Question: What was observed in the imaging?
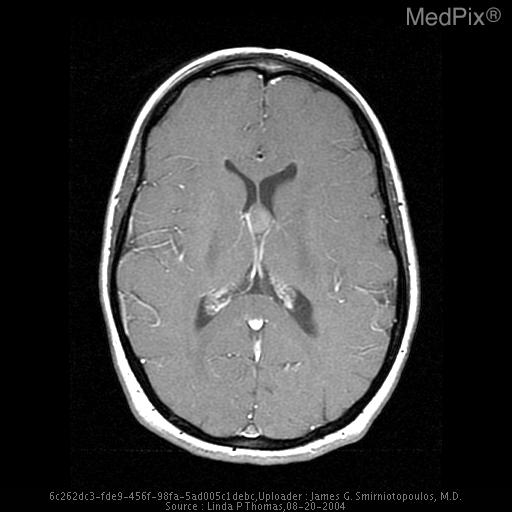
Answer: The imaging shows 11 x 11 x 13 mm nonenhancing well-circumscribed mildly T1 hyperintense and markedly T2 hypointense round mass in the anterior-superior third ventricle without ventricular enlargement. There is a well-circumscribed mildly T1 hyperintense and markedly T2 hypointense, nonenhancing mass, in the anterior-superior third ventricle.  The hypointensity has been called the "black hole" effect of Colloid Cyst..